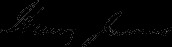
Signature of: henry james sr